Question: What might the diagnosis be?
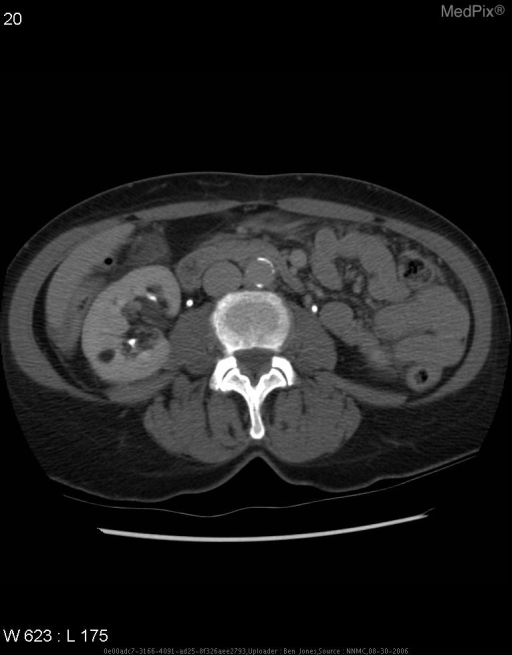
Answer: The possible diagnosis includes Renal cell carcinoma, Teratoma, Oncocytoma, Xanthogranulomatous pyelonephritis, Wilms tumor, Liposarcoma, Angiomyolipoma. (1).